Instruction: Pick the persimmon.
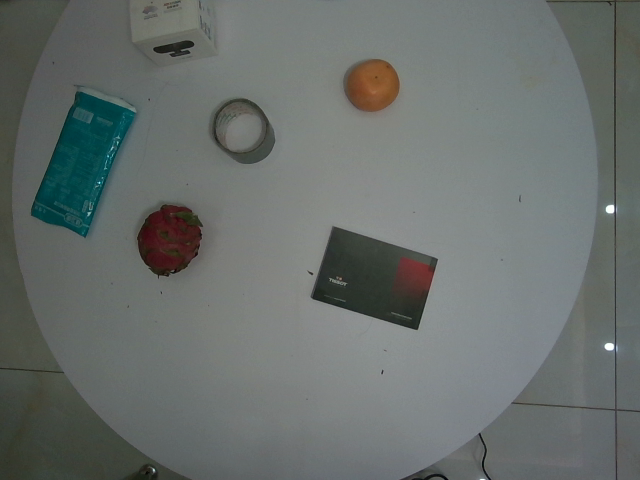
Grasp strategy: vertical